Question: Describe the condition in detail:
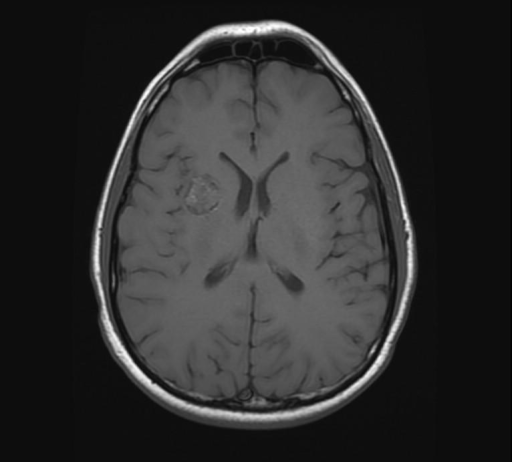
Answer: The disease is discussed as: Cerebral cavernous malformations (CCM) are also called angioma, cavernous angioma, and cavernous hemangioma.  They are developmental vascular malformations - not a neoplasm - consisting of variably sized sinusoidal spaces closely  grouped and without intervening brain tissue.  Often described as a "blood sponge".  They are associated with developmental venous anomaly (DVA) and may develop after radiation therapy.

Presentation: Incidental or with Seizures

Inheritence: May be sporadic or autosomal dominant (KRIT1 gene)

Location:  subcortical;  often  asymptomatic,  but may present with seizures and rarely with hemorrhage.

Previously considered as the rarest  form  of  vascular  malformation because they are usually "invisible" on angiography.  However, they are more frequently seen on MR and CT - often as unsuspected and asymptomatic (incidental) findings.

Approximately 30% will calcify.

Angiography may be unremarkable, or may rarely show an abnormal capillary blush. They are slow flow lesions, without shunting, and they do not cause enlargement of the feeding arteries.  Watch for associated DVA malformation.

CT  may  show  partially  calcified  mass, typically without  mass  effect  or  edema,  and  homogenous  enhancement  of the non-thrombosed paten portions.

MR  demonstrates  mixed  signal  intensity  on  T1  and  T2  (subacute  blood),  and  a  hypointense  rim  (hemosiderin).

NOTE: Multiple CCM indicate the autosomal dominant heritable form and first-degree relatives should be evaluated.